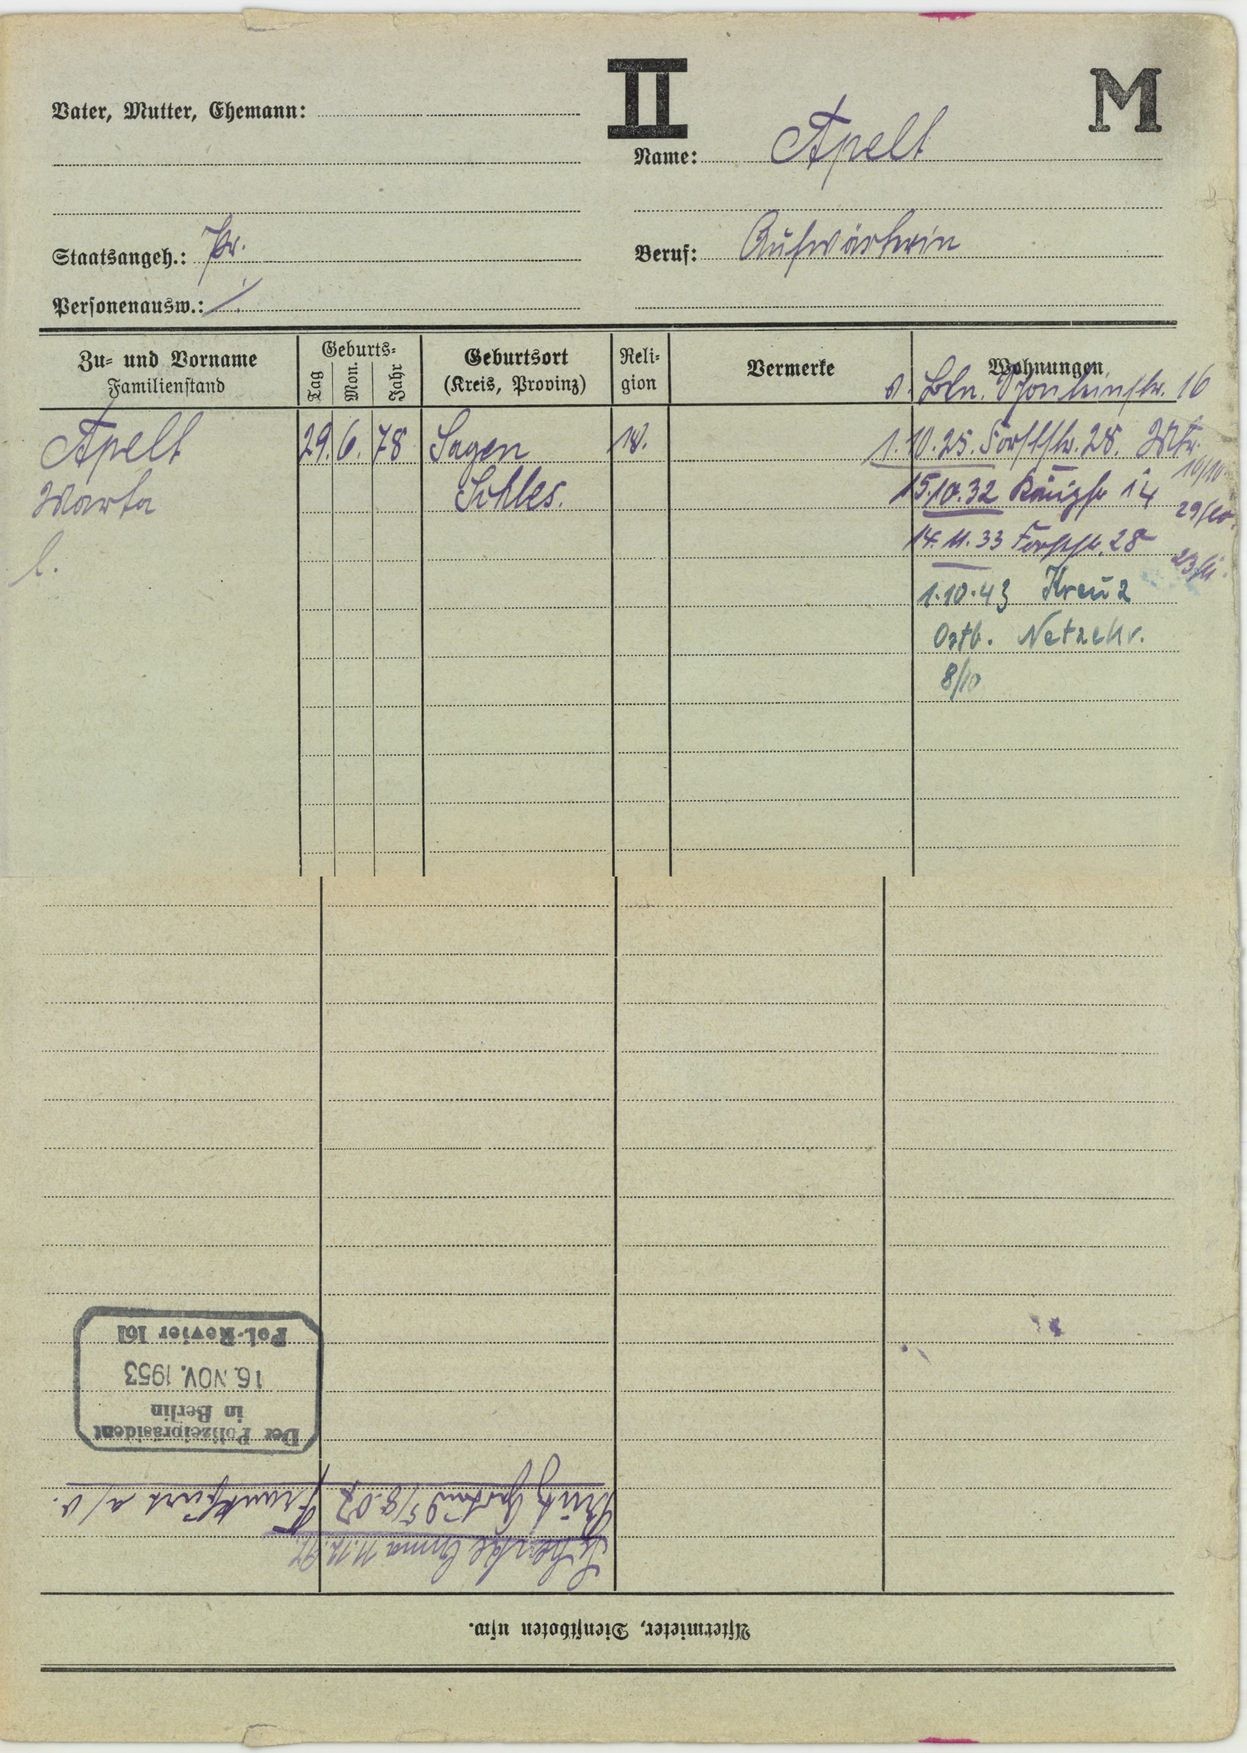
Apelt